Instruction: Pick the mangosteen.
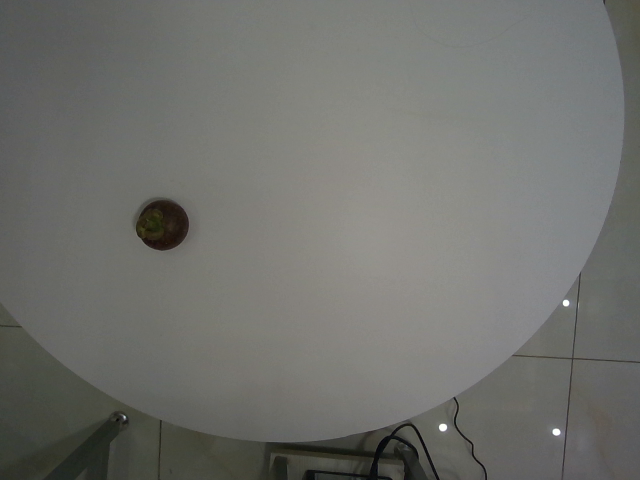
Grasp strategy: vertical